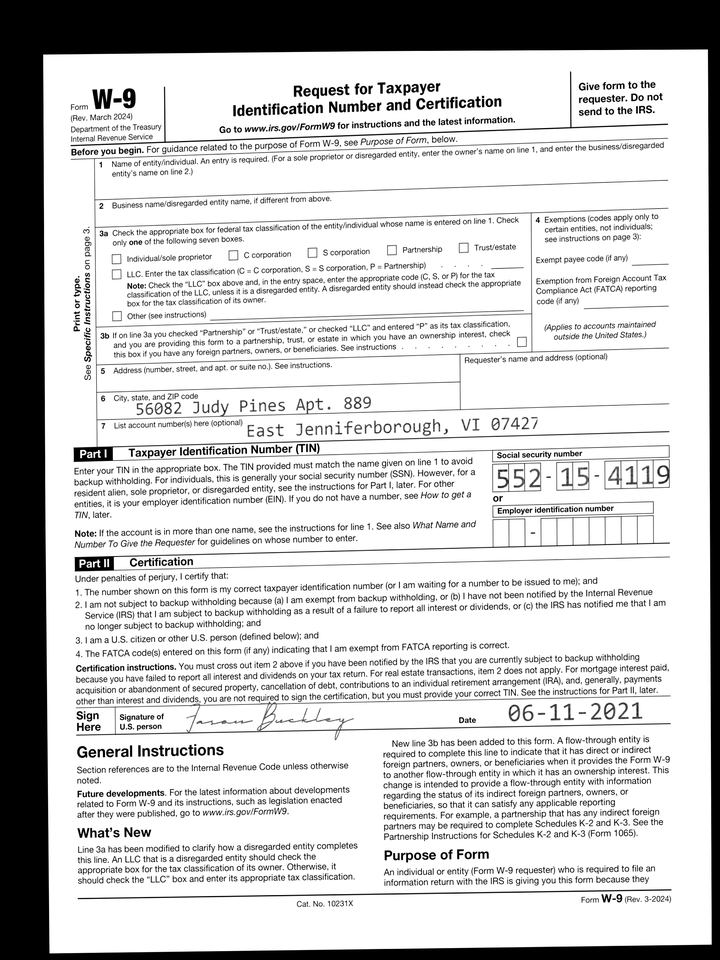
adr1: 56082 Judy Pines Apt. 889
adr2: East Jenniferborough, VI 07427
cbx: no
ssn: 552154119
sdt: 06-11-2021